Question: What is the main concern?
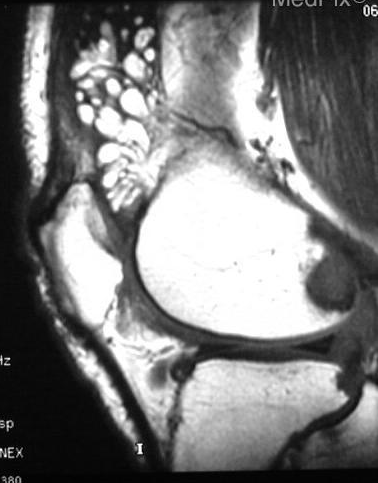
Answer: The findings suggest There are numerous villous-like projections within the joint space of the knee on MR imaging.  These are fatty in signal intensity.  There is an associated effusion.. T1 weighted sagittal image of the knee demonstrates a arborizing synovial based mass of high T1 signal.. The patient might have a history of presents with atraumatic knee swelling.